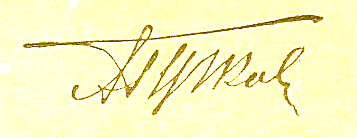
Signature of: alexander guchkov